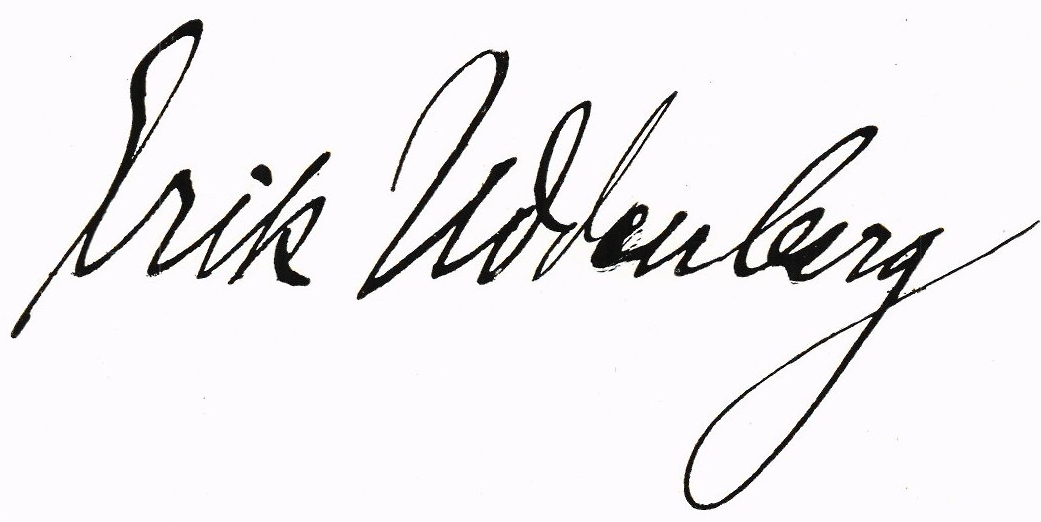
Signature of: erik uddenberg